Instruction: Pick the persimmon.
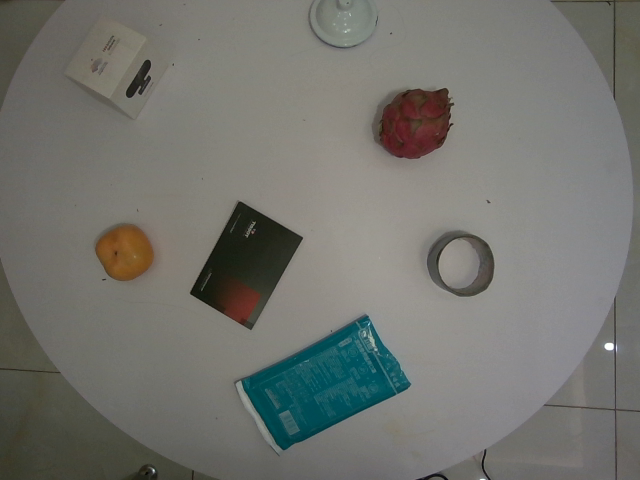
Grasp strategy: vertical